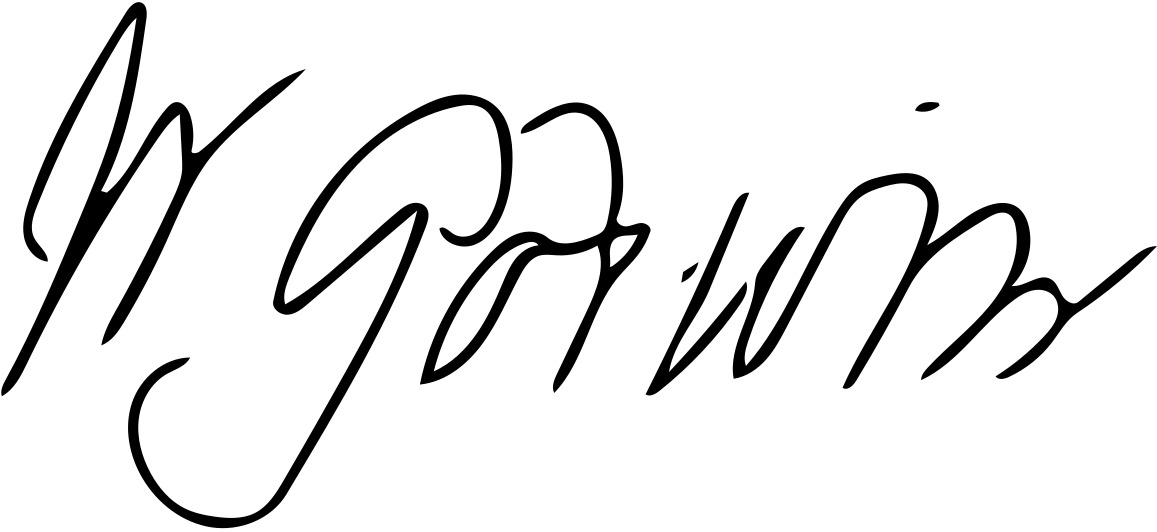
Signature of: william godwin